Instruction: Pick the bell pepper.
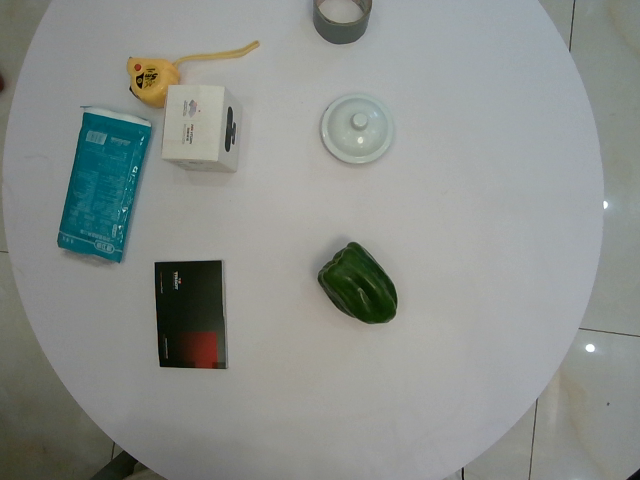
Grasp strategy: vertical